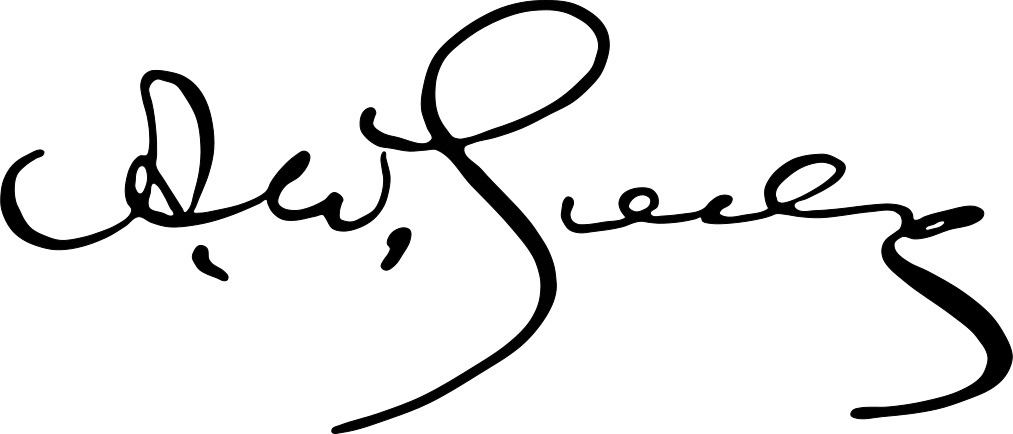
Signature of: adolphus greely